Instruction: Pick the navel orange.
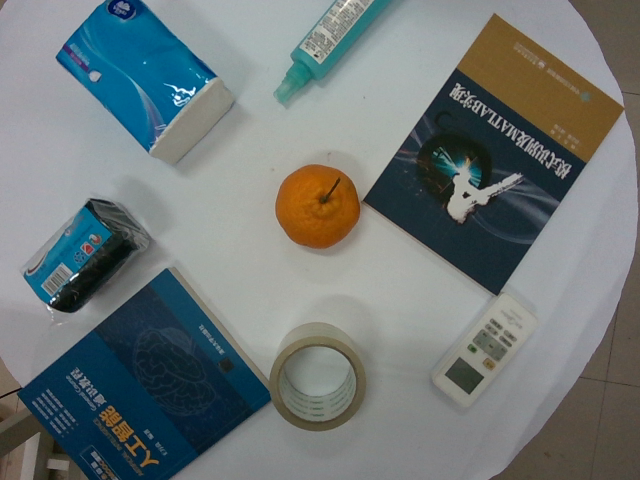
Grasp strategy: vertical